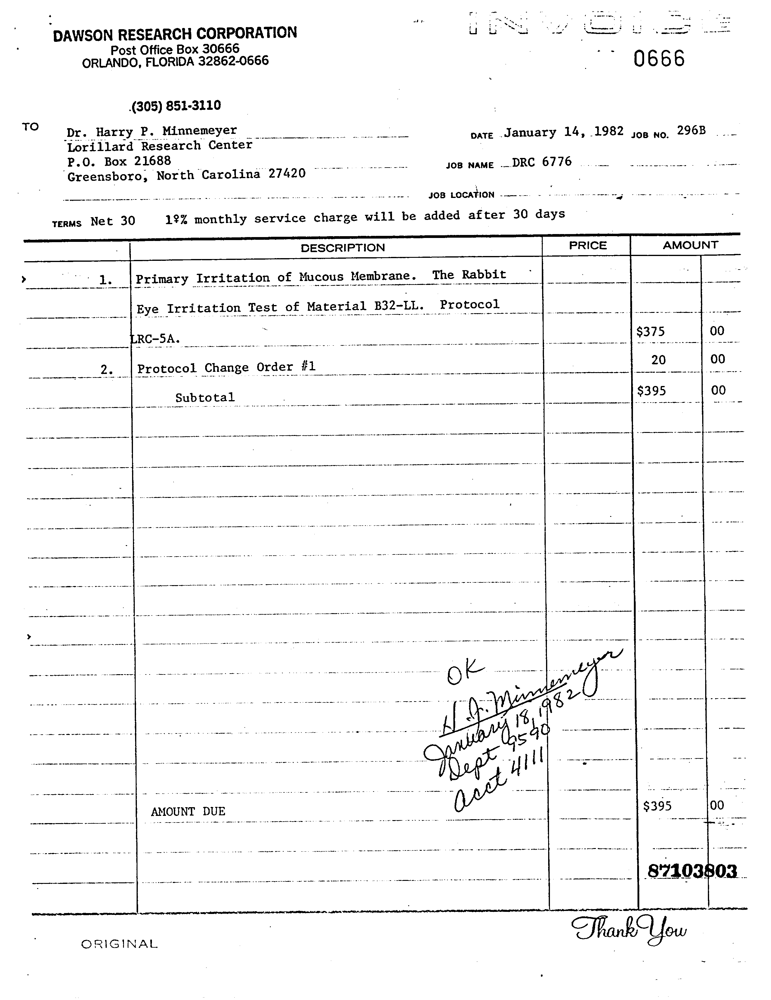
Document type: Invoice